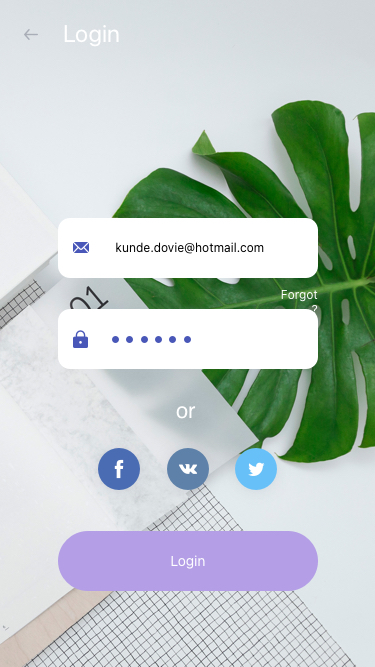
Text in this UI design:
kunde.dovie@hotmail.com
Forgot?
or
Login